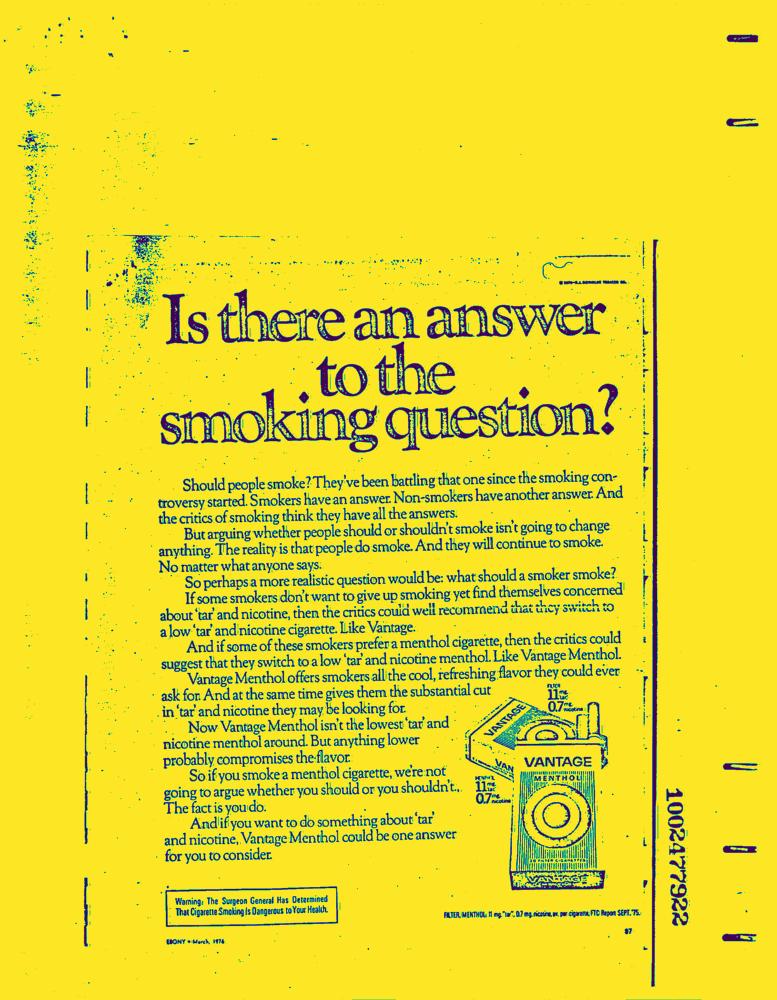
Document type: AD